Patient: Male, age 78
A 78-year-old HIV-negative Japanese man was admitted to our hospital for left upper meibomian gland resection of a sebaceous gland carcinoma in December 2012. He was referred to our respiratory center because of abnormal findings on chest X-ray and computed tomography (CT) scans. He had no subjective respiratory complaints. He had no past history of smoking or alcohol abuse, but had a past medical history of pulmonary tuberculosis at the age of 15 years. In 2008, some NTM were cultured from his sputum at another hospital, but the strain was not identified.
On the first visit to our center, physical examination revealed piping sounds in the right lung field. Laboratory tests showed a slightly elevated inflammatory response. A chest X-ray image showed a reticular shadow in the right upper lung field and pleural calcification of the left lung along with volume reduction (Fig. 1). A chest high-resolution computed tomography (HRCT) scan revealed moderately thickened bronchial walls in the upper right bronchus, centrilobular micronodules in the upper right lobe, infiltration in the right middle lobe, and pleural calcification of the left lung along with volume reduction (Fig. 1). Sputum smears and cultures for acid-fast bacilli (AFB) were negative, but we suspected a chronic respiratory tract infection and started the administration of a low dose of clarithromycin (CLR, 200 mg per day).
In September 2013, 9 months after the initiation of macrolide administration, his chest CT scan revealed deterioration of centrilobular micronodules and infiltration in the right lobe. He had a positive culture for AFB on an expectorated sputum sample. This isolate demonstrated slow-growing, non-pigmented, creamy and smooth colonies, consistent with the characteristics of Runyon III organisms. However, the strain could not be identified by both polymerase chain reaction (PCR) method to detect M. tuberculosis and DNA-DNA hybridization method (DDH Mycobacteria, Kyokuto Pharmaceutical Industrial Co., Ltd., Tokyo, Japan) which is commonly used to identify 17 clinically isolated species of NTM in Japan. We also performed antimicrobial susceptibility testing of the isolates. We used BrothMIC NTM  for the broth microdilution method (Kyokuto Pharmaceutical Industrial Co., Ltd.) to determine the minimum inhibitory concentration (MIC). MICs of antibiotics for this strain were 0.06 mug/ml (CLR), 0.12 mug/ml (rifampicin), 0.03 mug/ml [rifabutin (RFB)], 0.25 mug/ml (streptomycin), <=0.5 mug/ml (amikacin), 1 mug/ml [levofloxacin (LVX)], 4 mug/ml [ethambutol (EMB)], and 8 mug/ml [ethionamide (ETO)]. In March 2014, an expectorated sputum smear for the AFB was positive, and the patient received a higher dose of CLR (600 mg per day) and rifampicin (RIF, 300 mg per day). Ethambutol (EMB) was not administered because of his glaucoma. Eventually, the pulmonary shadow partially reduced, but expectorated sputum smear and culture for the AFB remained positive.
We amplified and sequenced the 16S rRNA gene to identify the species of this NTM isolate. Next, we searched for homology between this sequence and various mycobacteria with the Basic Local Alignment Search Tool (BLAST ). Our results identified 2 species of NTM (M. triplex and M. florentinum) as superior candidates; however, they had the exact similarity score (Fig. 2). Therefore, we sequenced the hsp65 gene of the NTM isolate (Fig. 3), which resulted in a similarity score of 686 for M. triplex and 652 for M. florentinum. We finally identified this bacterium as M. triplex.
The HRCT findings of this patient were consistent with those of pulmonary NTM disease, and NTM strains were detected in 3 serial expectorated sputum samples during the clinical course. There were no other microorganisms that could cause respiratory infections detected. DNA sequencing analysis identified at least one of these NTM strains as M. triplex. In general clinical practice, it is extremely rare that NTM which cannot be identified with DDH are detected. Therefore, it was reasonable to consider this patient had respiratory infection caused by M. triplex. In December 2014, levofloxacin (LVX, 250 mg per day) was started. Eventually, the pulmonary shadow reduced further, and the sputum AFB culture became negative. Fig. 4 shows the clinical course of the present case including expectorated sputum smear and culture, identification results of bacterial species, chest CT images, and treatment details.
Keywords: afb, acid-fast bacilli, dna sequencing, hrct, high resolution computed tomography, m triplex, mycobacterium triplex, mic, minimum inhibitory concentration, mycobacterium triplex, ntm, nontuberculous mycobacteria, pulmonary diseases
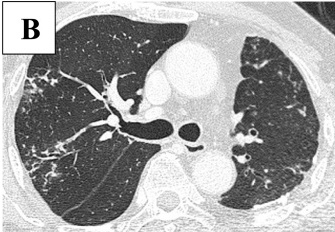
Image caption: Chest image of the case patient. (B, C) Chest high-resolution CT (HRCT) showed centrilobular micronodules in the right upper lobe and pleural calcification of the left lung, along with volume reduction.